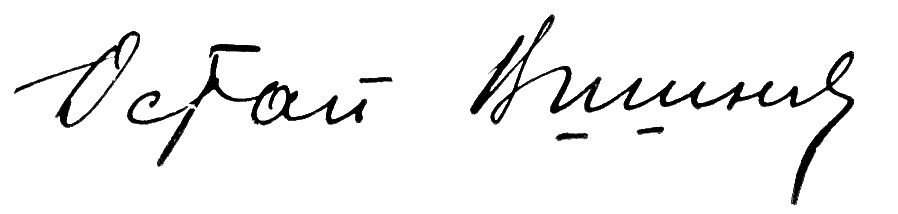
Signature of: ostap vyshnia